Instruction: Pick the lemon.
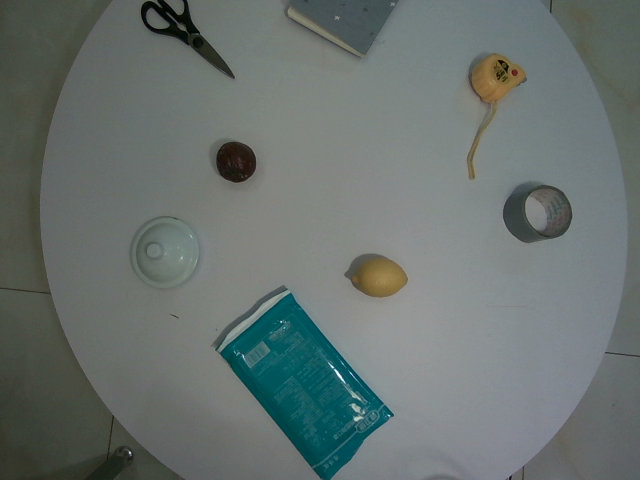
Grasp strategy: vertical